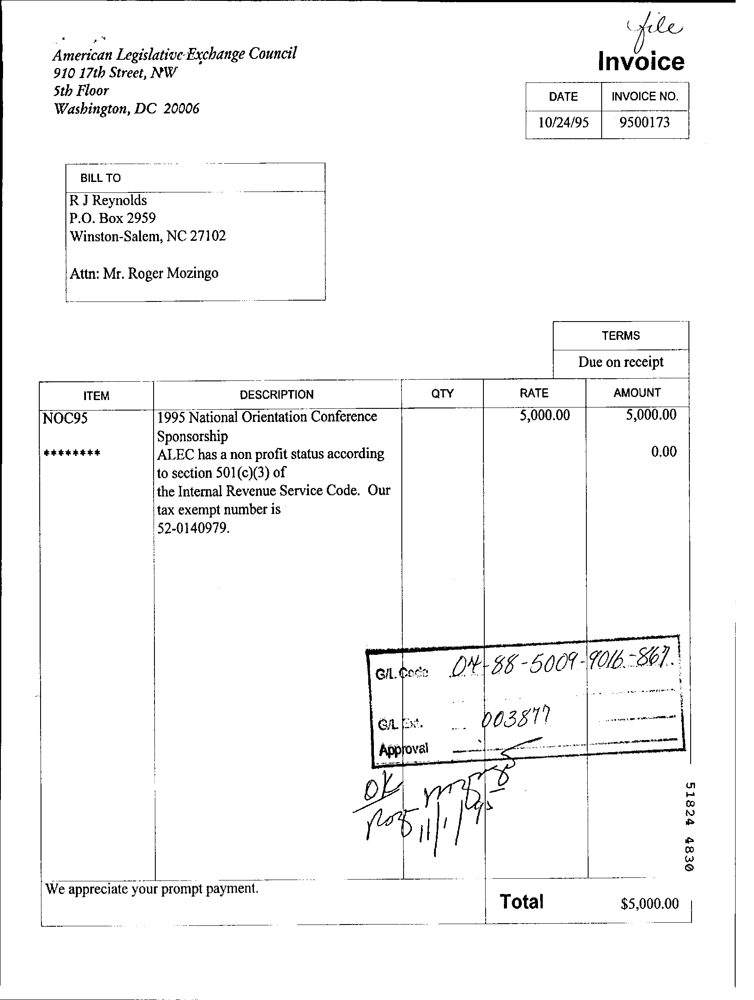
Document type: Invoice